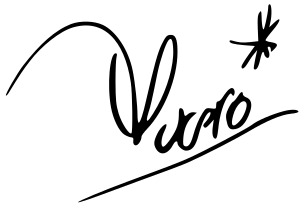
Signature of: lucero